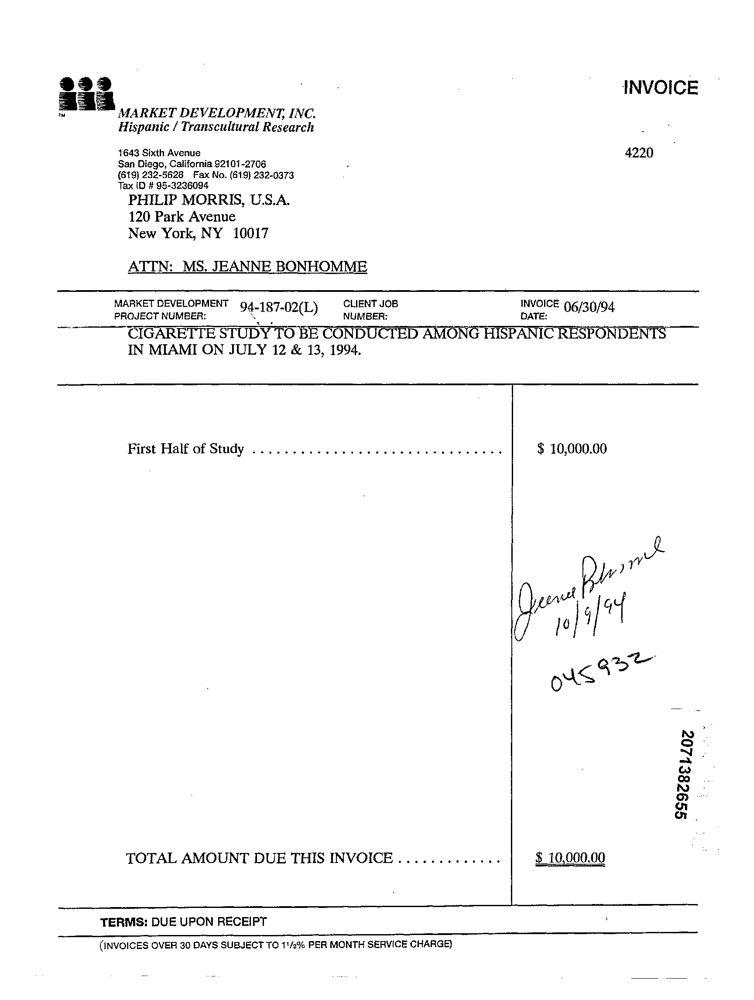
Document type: Invoice